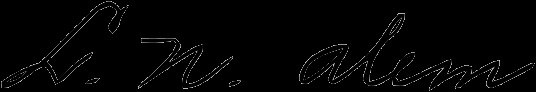
Signature of: leandro n alem